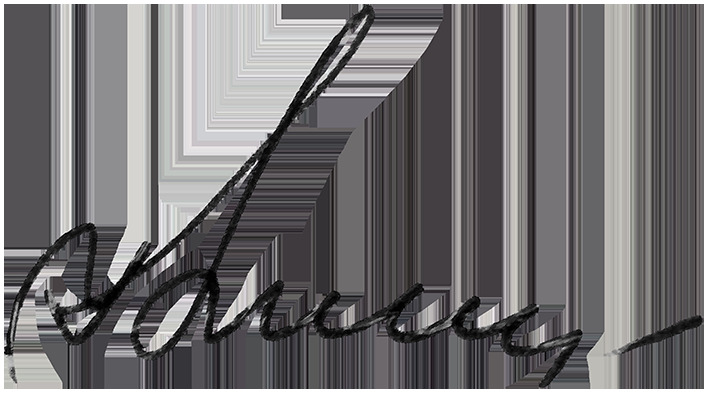
Signature of: kostyantyn masyk